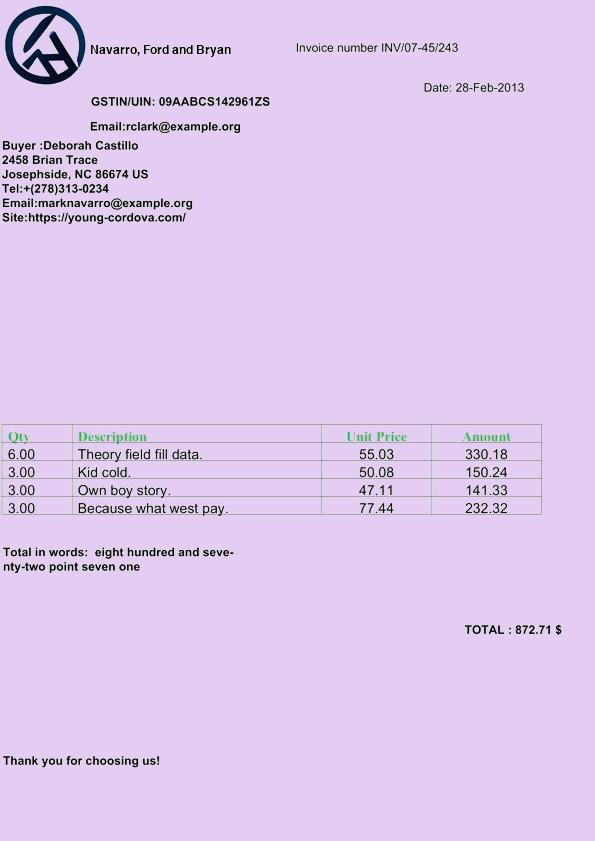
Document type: Invoice